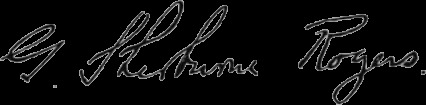
Signature of: gaillard sherburne rogers